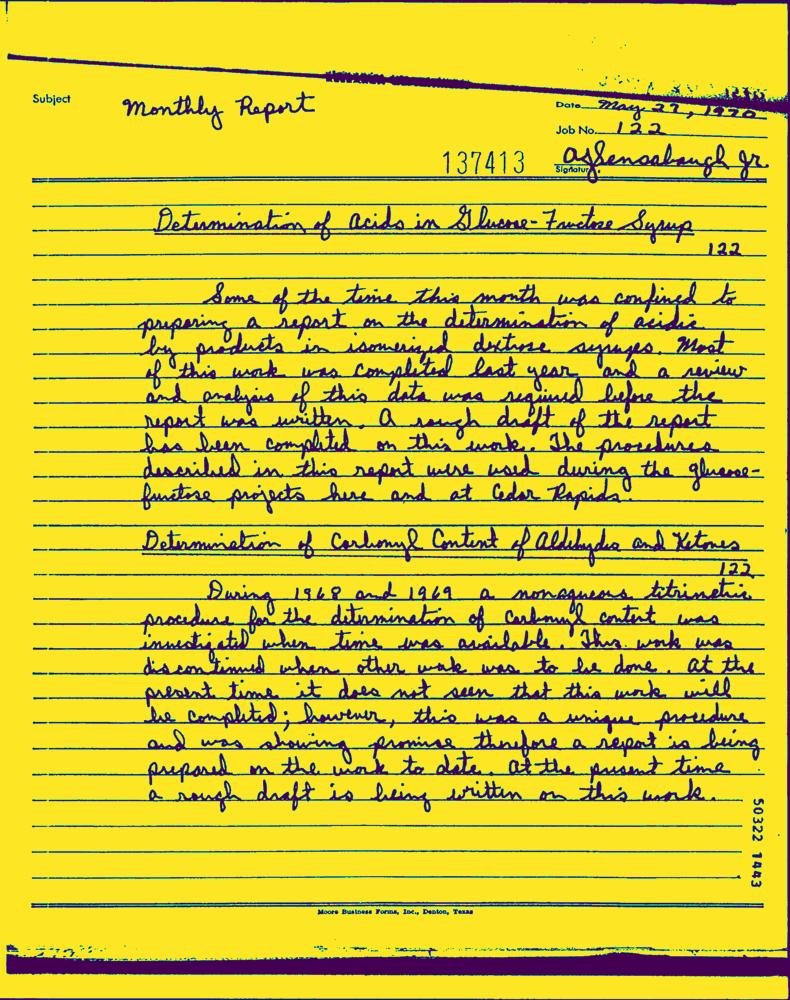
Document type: Hand-Written